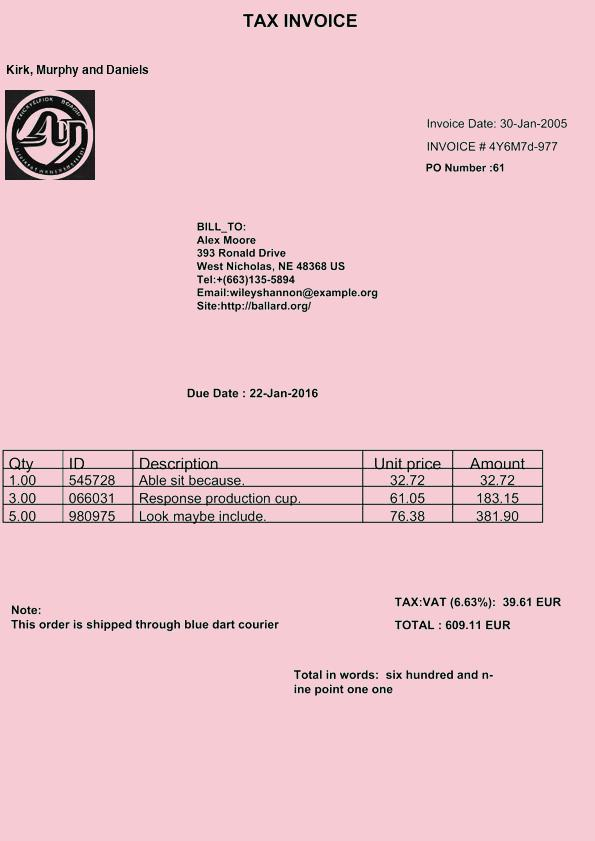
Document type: Invoice